Question: Describe the condition in detail:
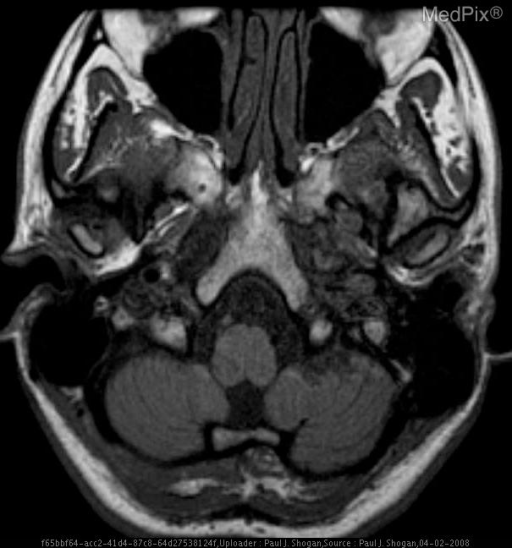
Answer: The disease is discussed as: Dissections may be spontaneous or traumatic; regardless of the etiology, the underlying pathology is the same: disruption of the intima with extravasation of blood into the vessel wall with subsequent extension of thrombus between the planes of the vessel wall (usually between the intima and media). The most common type is the subintimal dissection, although subadventitial dissections (clot extension in the plane between the media and adventitia) also occur.

Two theories exist with regard to the etiology of dissections, each of which invokes intimal injury as a final common pathway:
1). An intimal tear occurs, allowing clot propagation within the vessel wall.
2). A primary intramural hematoma develops and eventually ruptures through the intimal lining into the vessel lumen.

Traumatic dissections result from three basic mechanisms of injury:

1). Penetrating injuries, which include gunshot wounds, knife wounds, intra-oral trauma (pencils, sticks). With regard to characterizing the location of penetrating injuries, the neck is divided into three anatomic zones:
*Zone 1: below the level of the cricoid cartilage.
*Zone 2: between the level of the cricoid and the level of the mandibular angle.
*Zone 3: superior to the level of the mandibular angle.

2). Nonpenetrating injury due to spine fracture-subluxation injuries.

3). Blunt injury to the carotid arteries.

Vertebral artery dissections account for approximately 20% of cases of cervical vascular injuries and most commonly occur between the skull base and the upper cervical spine. Less commonly, the injury occurs between the vessel’s origin from the subclavian artery and the C6 foramen transversarium. Mid-cervical vertebral artery injuries occur in approximately 5% of patient with fractures involving the foramina transversaria.

Internal carotid artery dissections are the most common of all craniocervical dissections, frequently (70% of cases) involve both the cervical and petrous segments of the ICA, and usually spare the carotid bulb. Dissections involving the intracranial internal carotid artery segments, while rare, do occur.

The radiographic appearance of the contrast-opacified vertebral artery on the lateral view is as follows: the vertebral artery takes a nearly vertical course as it traverses the C6 through C3 foramina transversaria. Immediately after passing through the vertebral canal of C2, the vessel forms an inverted L and turns laterally within C2. It then exits C2 and turns cephalad to pass through the vertebral canal of C1. On exiting the transverse foramen of the atlas, it then courses sharply posteriorly along the posterior ring of C1, completing the appearance of a half square. Finally, it turns anterosuperiorly (a hairpin turn) to pierce the dura as it passes through the foramen magnum.